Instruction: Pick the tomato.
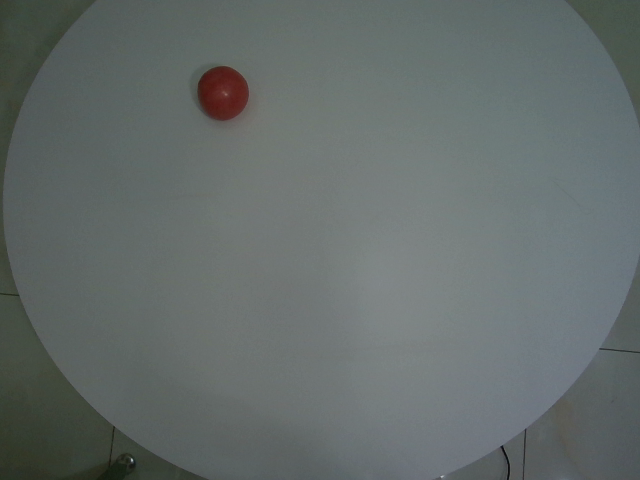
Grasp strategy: vertical